Question: What is the property identification or parcel number listed?
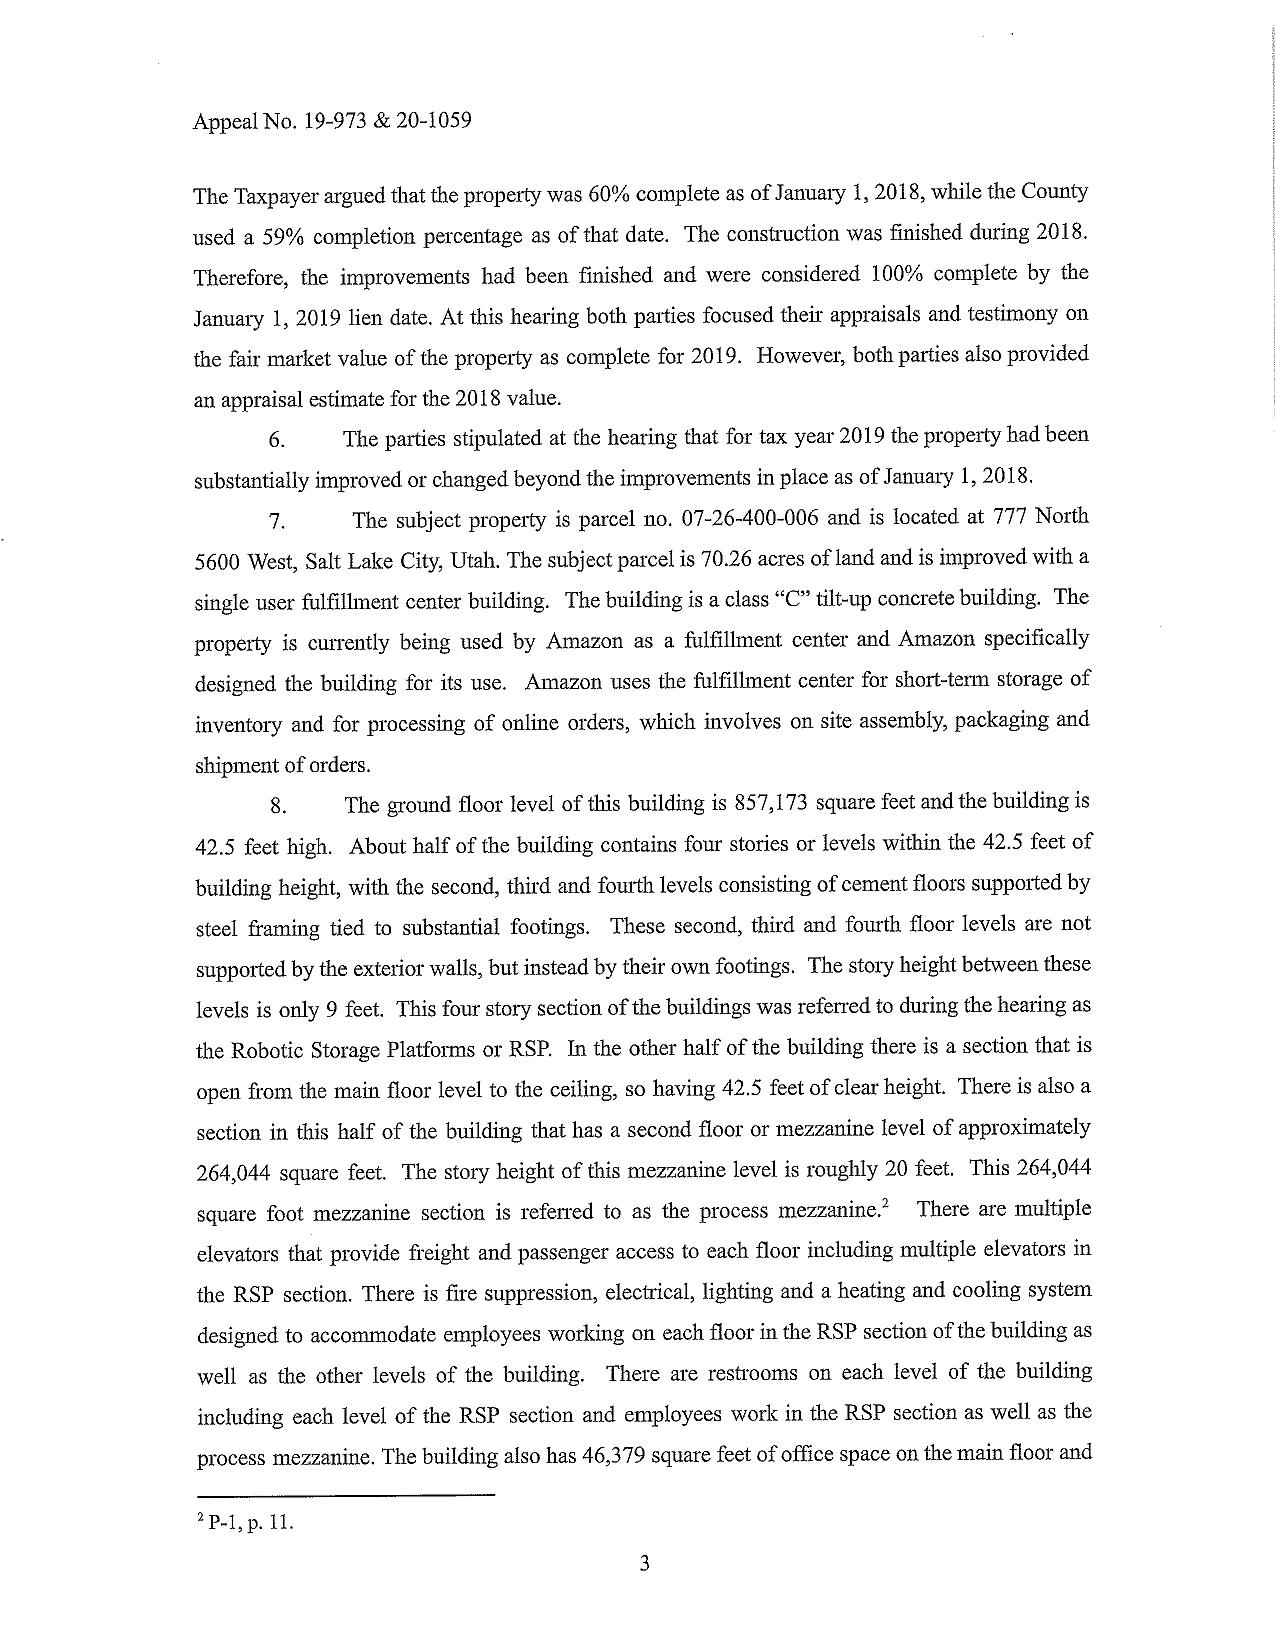
Answer: "07-26-400-006"